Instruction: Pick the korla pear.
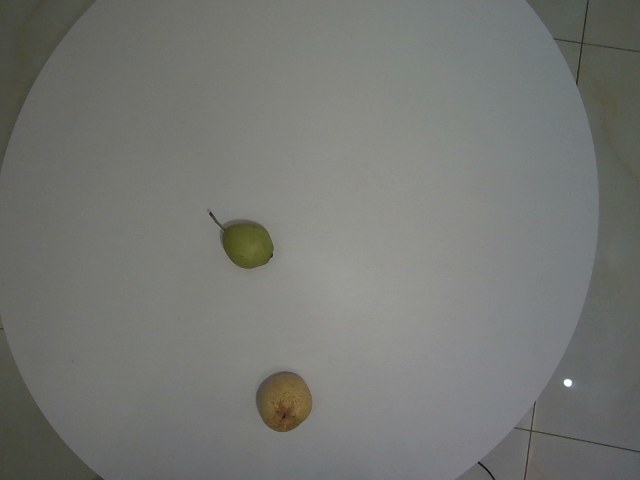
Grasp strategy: vertical